Question: What is the main concern?
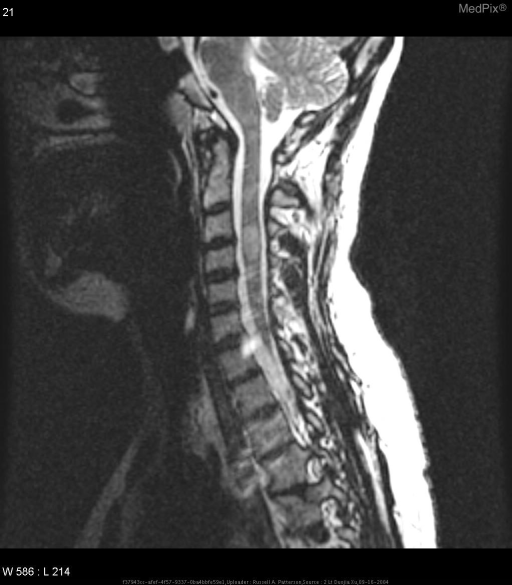
Answer: The findings suggest There are multifocal areas of predominately white matter abnormal signal intensity  Several lesions are in the corpus callosum, the largest seen in the body of the corpus callosum; with periventricular and periatrial predominance.

Several lesions are oriented perpendicular to the corpus callosum (Dawson’s fingers).

Similar hyperintense lesions are also seen in the brain stem and spinal cord, best seen on the sagittal images.. Multiple areas of abnormal signal intensity in the mid cervical spinal cord.. The patient might have a history of 25 y/o woman has left UE weakness and chorea; with sensory loss to her left arm.  Rapidly worsening of spasm in the wrist and hand..